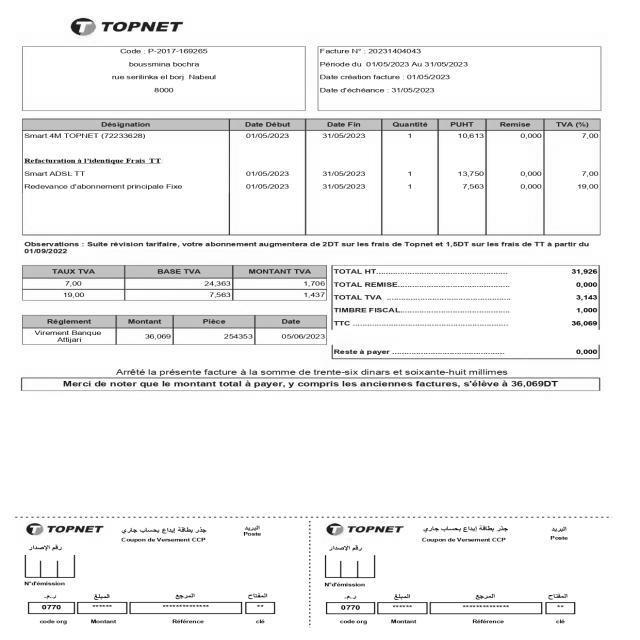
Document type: Invoice